Question: What is the address or location of the property listed in the document?
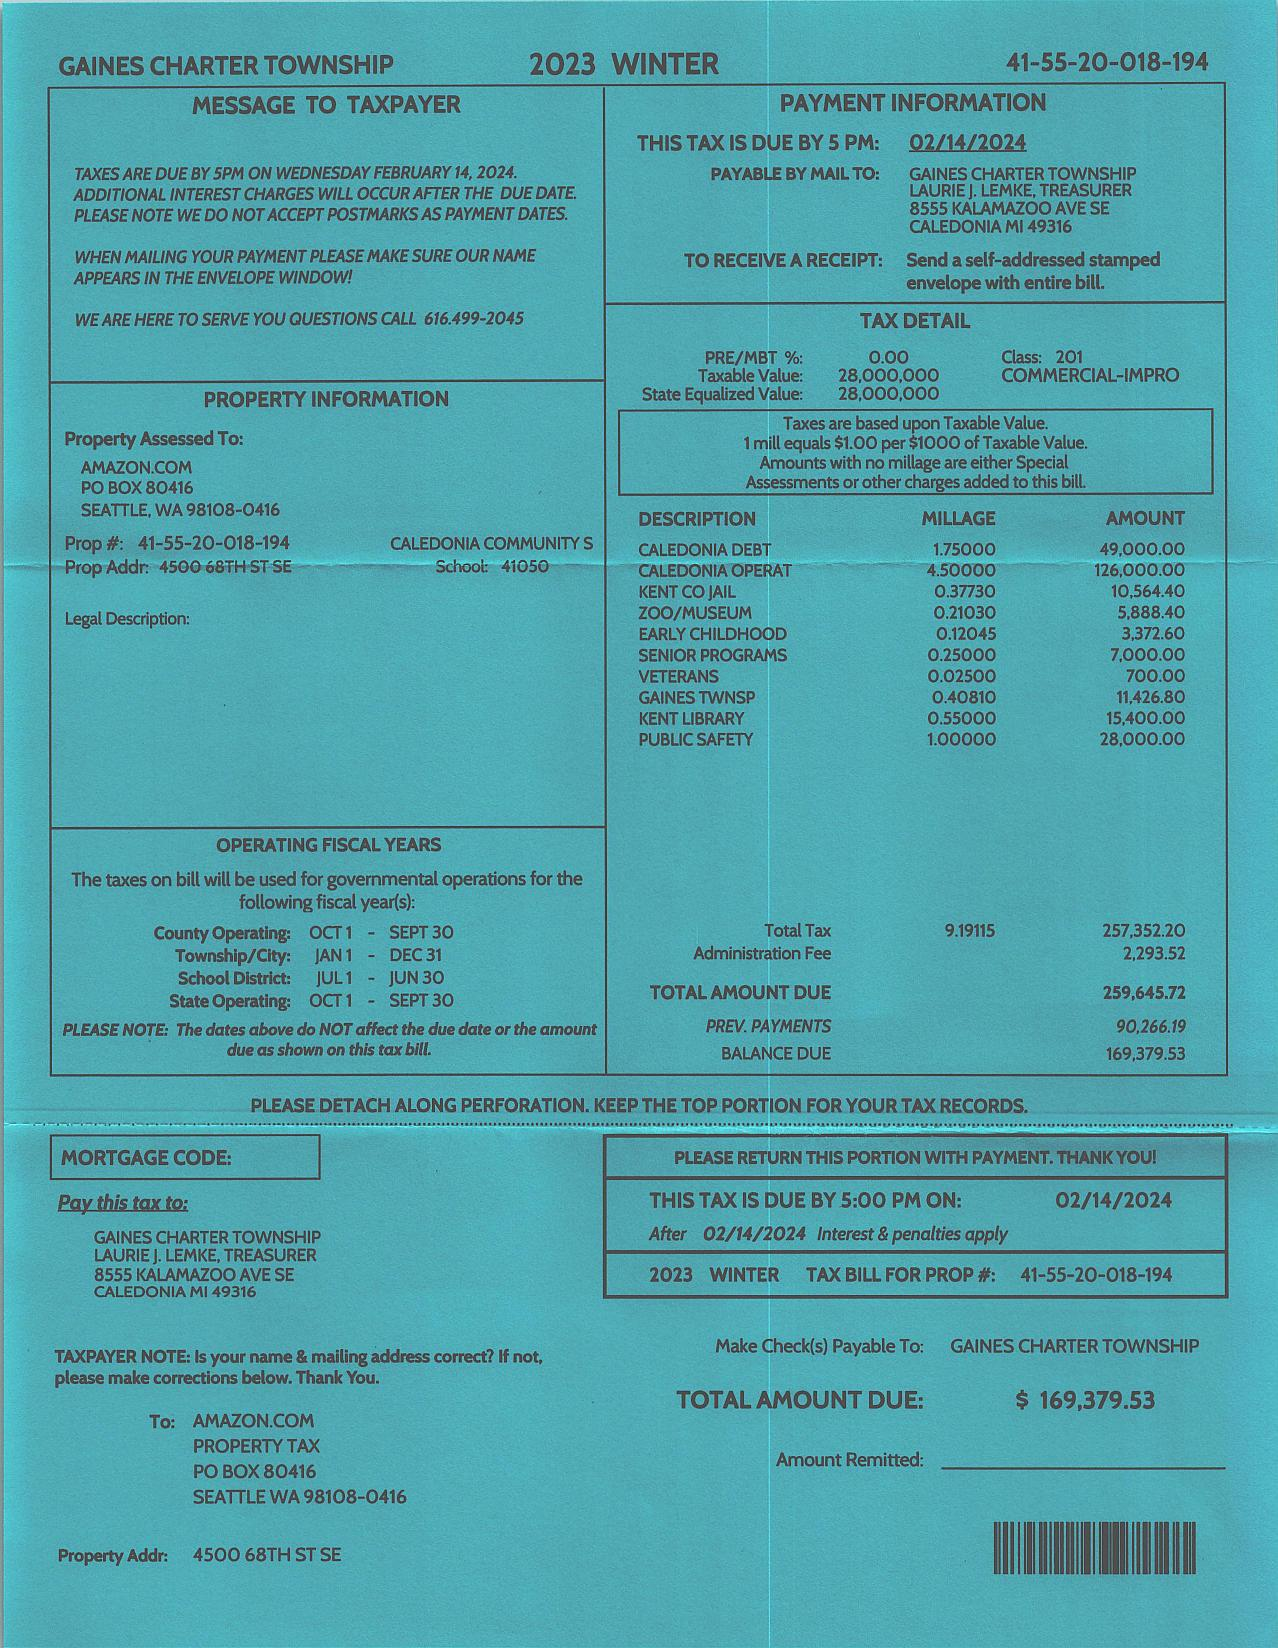
Answer: "4500 68TH ST SE"